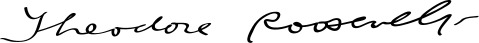
Signature of: theodore roosevelt